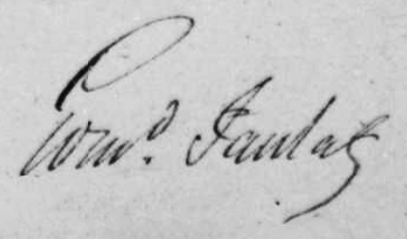
Signature of: edmond faulat